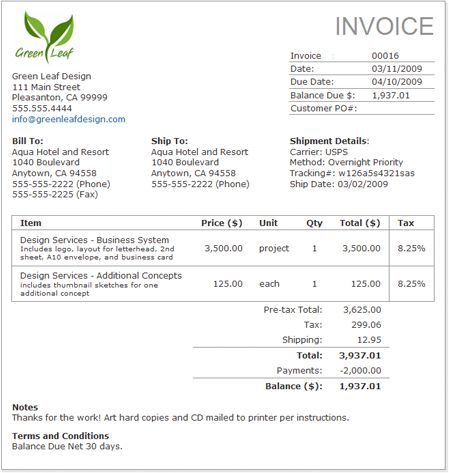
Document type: Invoice